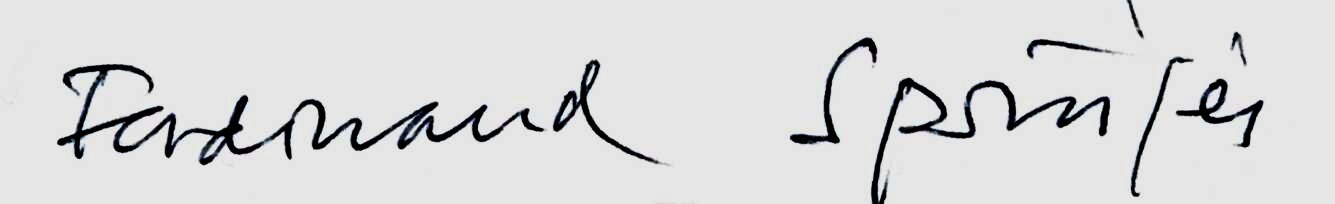
Signature of: ferdinand springer